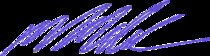
Signature of: mark meek